Question: How does the patient history play a role?
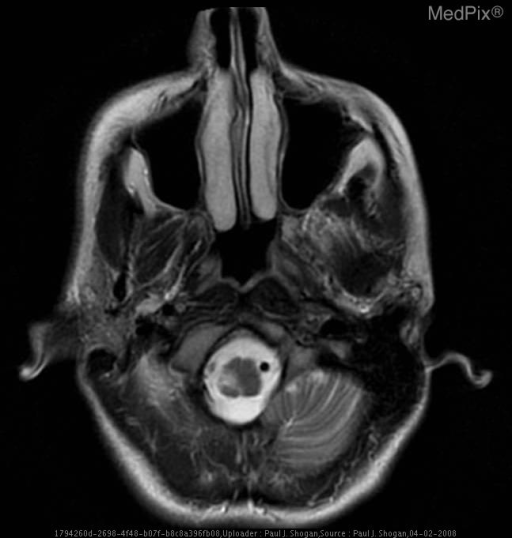
Answer: The patient's history of 28 y.o. woman, four months postpartum, with onset of neck pain, severe vertigo associated with severe vomiting, anesthesia of the right hemi-facial region and loss of sensation in the region of the left upper and lower extremities immediately following cervical chiropractic manipulation.  The patient was unsuccessfully treated for vertigo associated with Meniere’s disease. The patient underwent a second cervical chiropractic treatment 15 days later, and presented with recurrent severe vertigo and associated hemi-anesthesia and difficulty phonating.  Imaging was obtained one month following the initial chiropractic treatment is key in understanding the case.